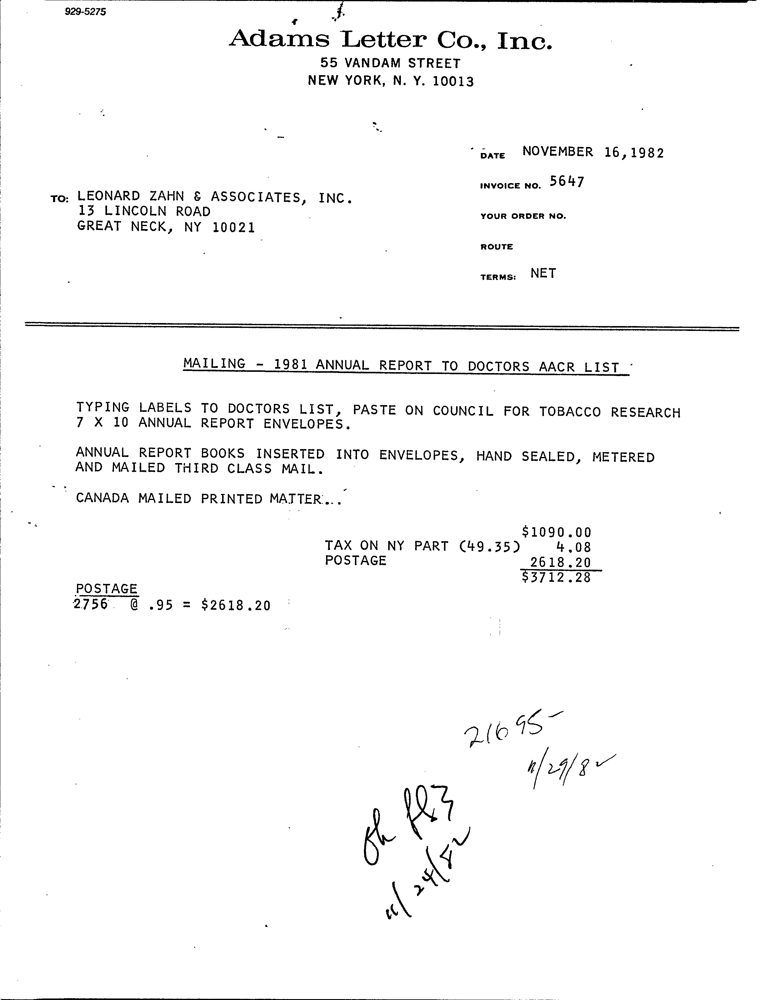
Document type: Invoice